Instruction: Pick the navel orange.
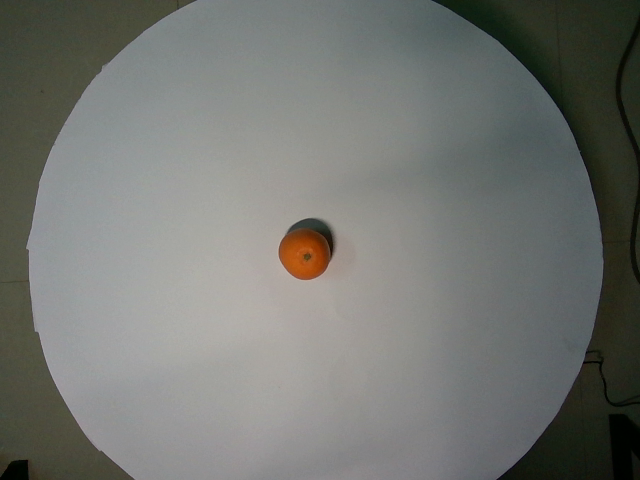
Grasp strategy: vertical